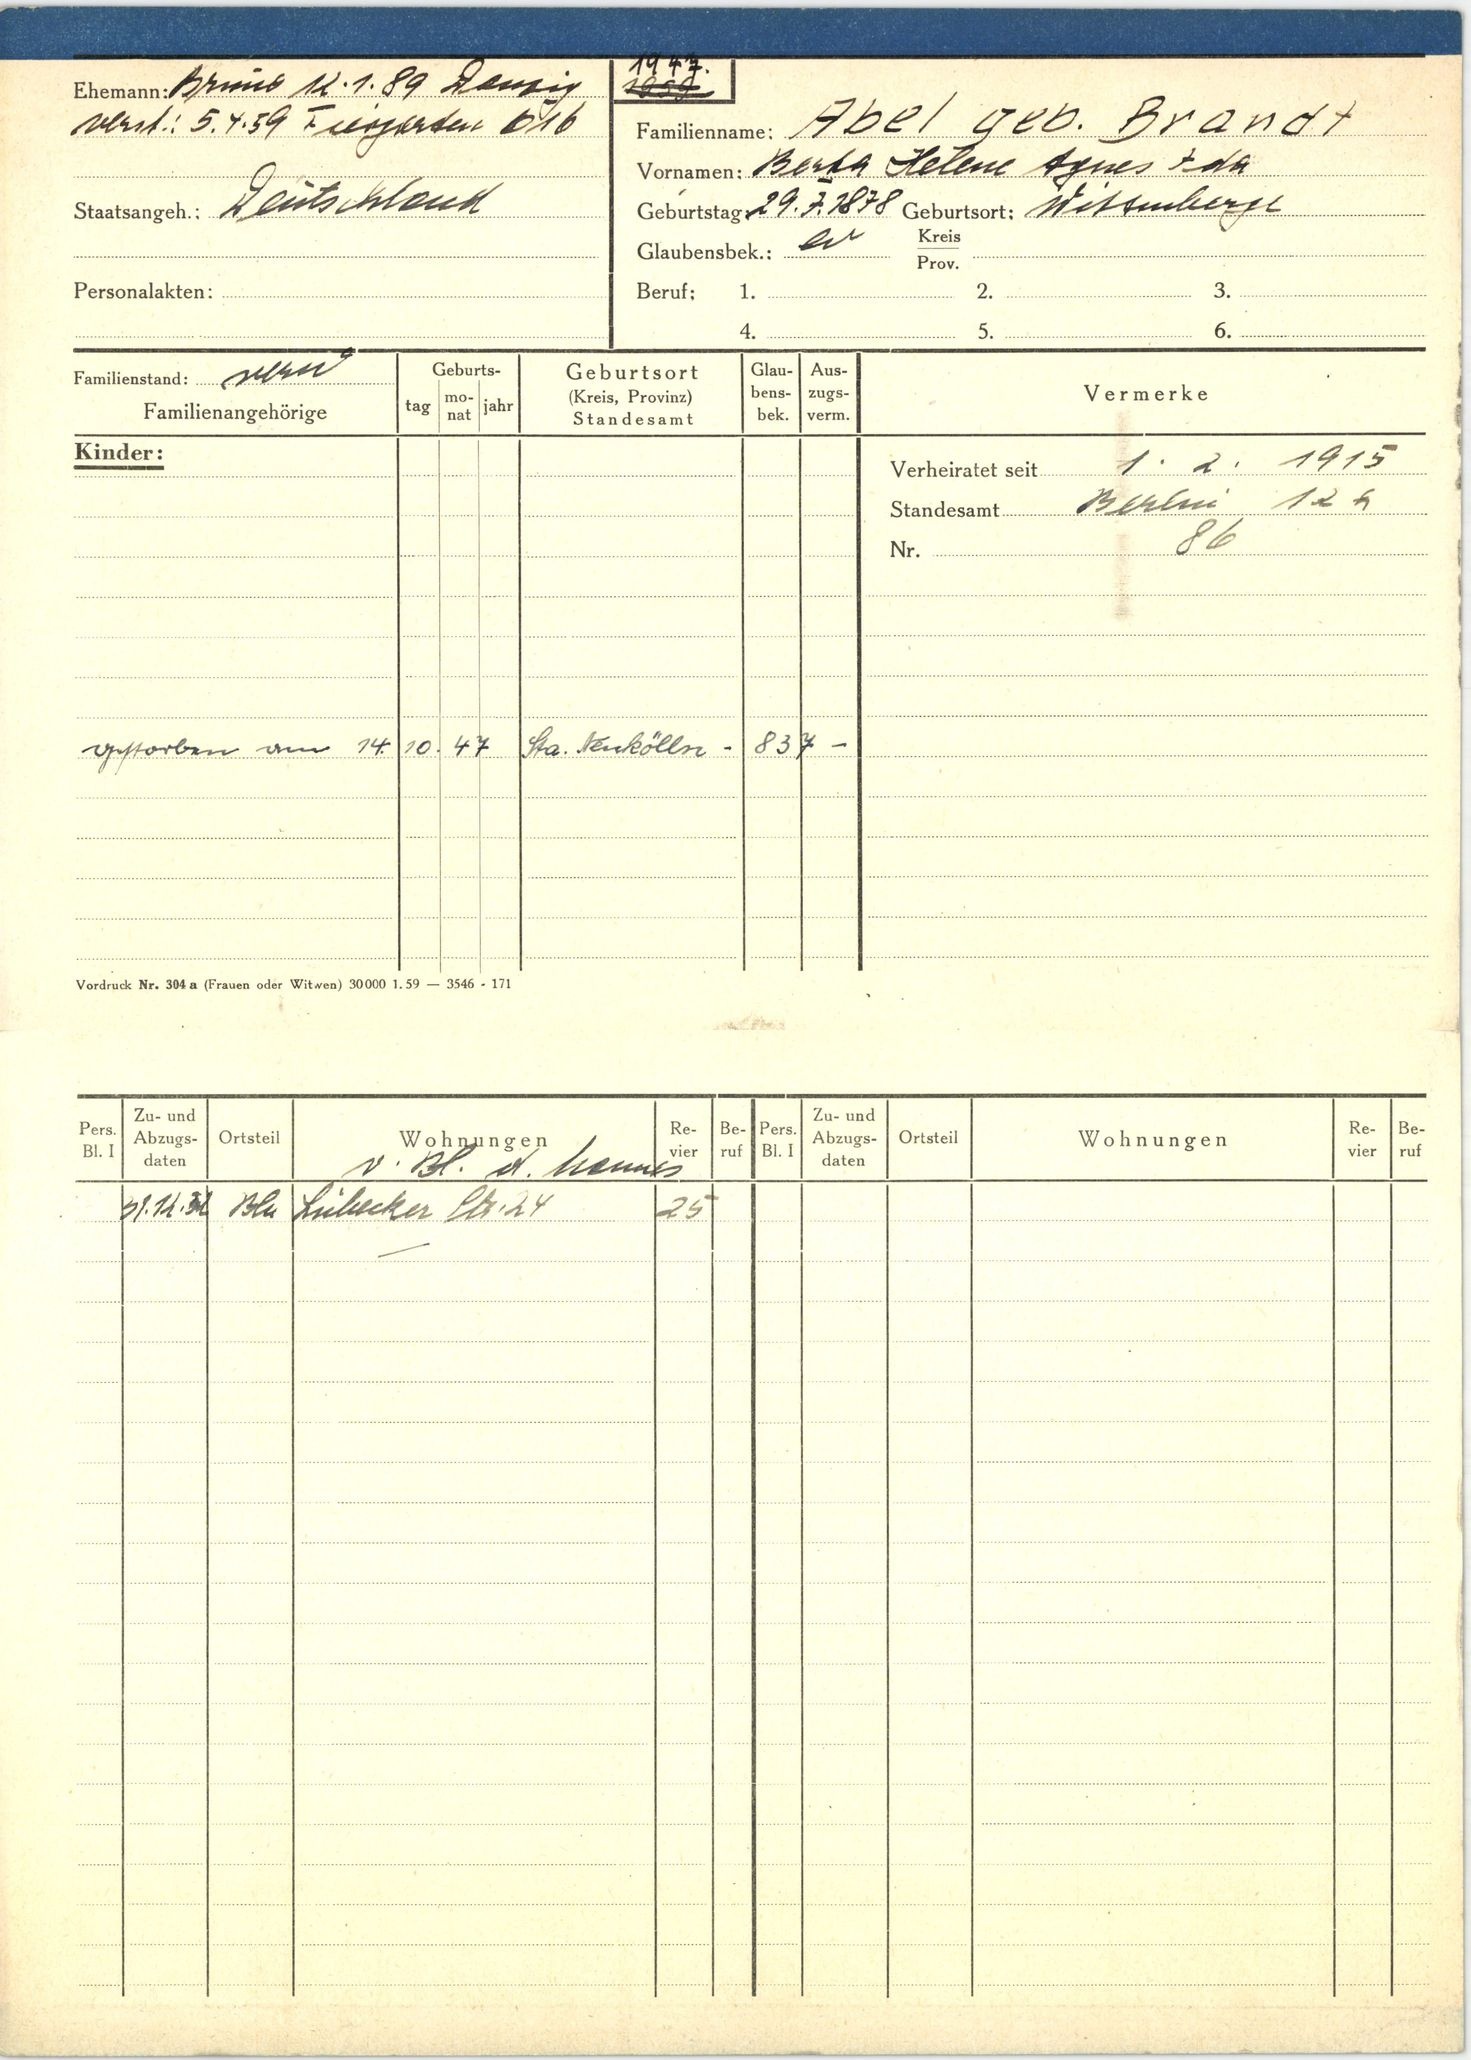
Abel geb. Brandt